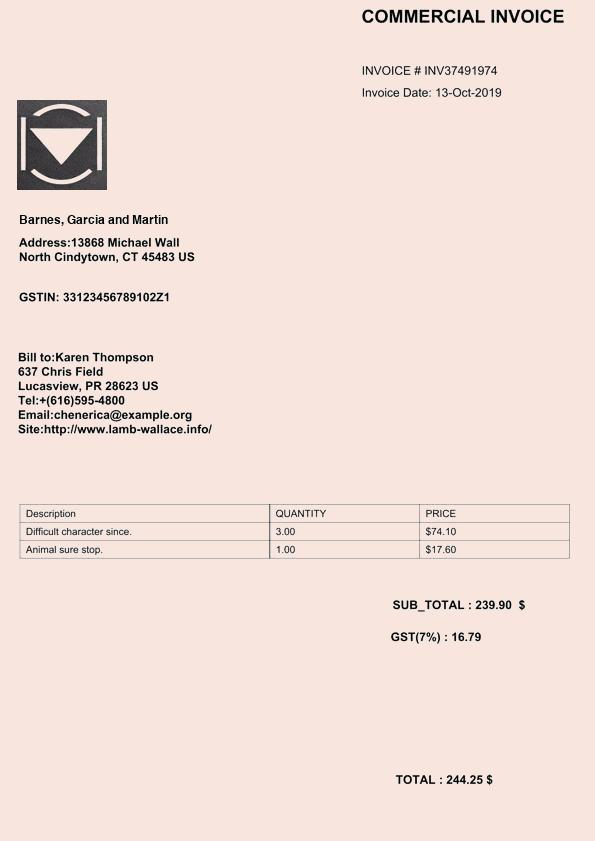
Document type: Invoice